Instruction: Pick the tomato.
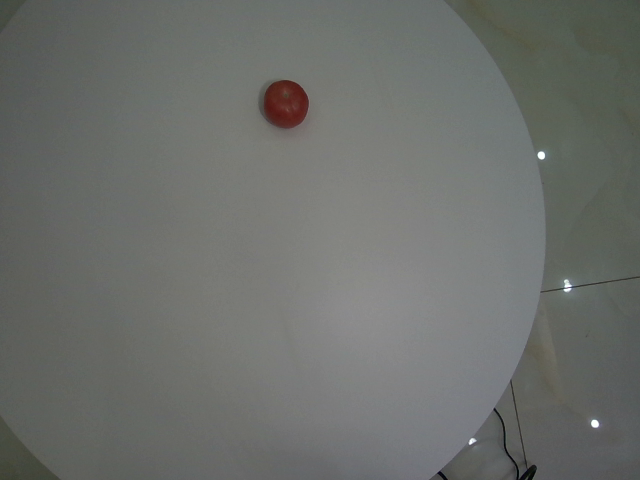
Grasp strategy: vertical